Question: Explain the disease:
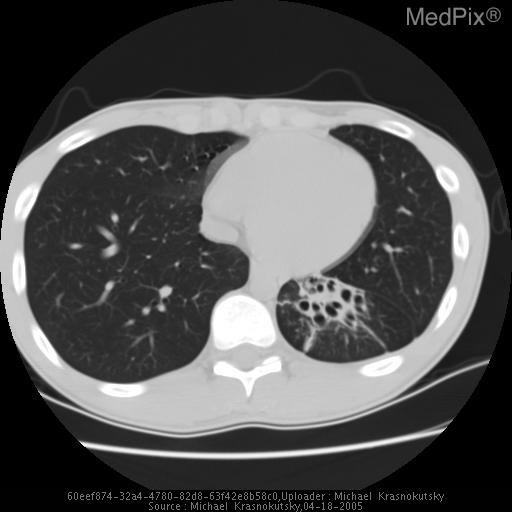
Answer: The disease is discussed as: Bronchiectasis is defined as irreversible local dilatation of the bronchial tree with associated bronchial wall thickening.  Clinically most patients present with cough (usually chronic), recurrent infections and hemoptysis.  Although not a single disease process, bronchiectasis remains a descriptive final common pathway for several distinct disease processes.  Etiologies include:
Post-infectious: Measles, whooping cough, TB and allergic
bronchopulmonary aspergillosis)
Inflammatory: Association with Crohn’s & Ulcerative Colitis
Congenital: Bronchial atresia, Williams-Campbell syndrome, Cystic Fibrosis
Obstruction: Primary neoplasm, Foreign body, Enlarged lymph nodes
Impaired Clearance: Kartagener’s syndrome (Dysmotile cilia syndrome + situs)
Immunodeficiencies: Hypogammaglobulinemia, alpha-1 antitrypsin deficiency
Pulmonary Fibrosis: Traction bronchiectasis

Although findings consistent with bronchiectasis can be observed on routine chest radiographs and moreso on chest CT, dedicated high-resolution CT (HRCT) remains the modality of choice for the evaluation of bronchiectasis.  Although some authors report up to 7% normal chest radiographs in patients with bronchiectasis, even conventional CT may not delineate the etiology in a small percentage of patients.  Therefore, not only does HRCT delineate the location of the lesions in the lung, but remains the most sensitive and specific examination available.

Findings on HRCT include:
-Lack of bronchial tapering              -wall thickening
- bronchial dilatation                   -mucoid filling
-“signet ring” sign  with adjacent pulm artery as stone and bronchi as ring ie: relative enlargement of the bronchial
-“tram lines” sign

Three classifications have been adopted as standard which include:
1. Cylindrical: bronchi have fusiform dilation and lack of tapering and presence of abrupt termination.-ABPA
2. Varicose: usually has a more dilated bronchi than cylindrical, however will have bronchial constrictions that produce an irregular outline to the bronchi. – Cystic Fibrosis
3. Cystic: thick-walled saccular dilatations that can have air-fluid levels secondary to retained secretions-Bronchial stenosis

Although various disease processes have some regularity, there is some overlap and variablity of the type and location of the involved bronchi.

Treatment:
	Antibiotics and respiratory therapy are the mainstays of conservative therapy.  Surgical resection is an option of last resort for advanced disease.  Episodes of massive hemoptysis have been known to occur requiring emergent embolization of involved bronchial artery.  In the case of bronchiectasis in the setting of inflammatory bowel disease however the mainstay of therapy remains steroids as they lesions can undergo striking resolution once proper therapy is initiated.